Question: What is the name of the tenant mentioned in the document?
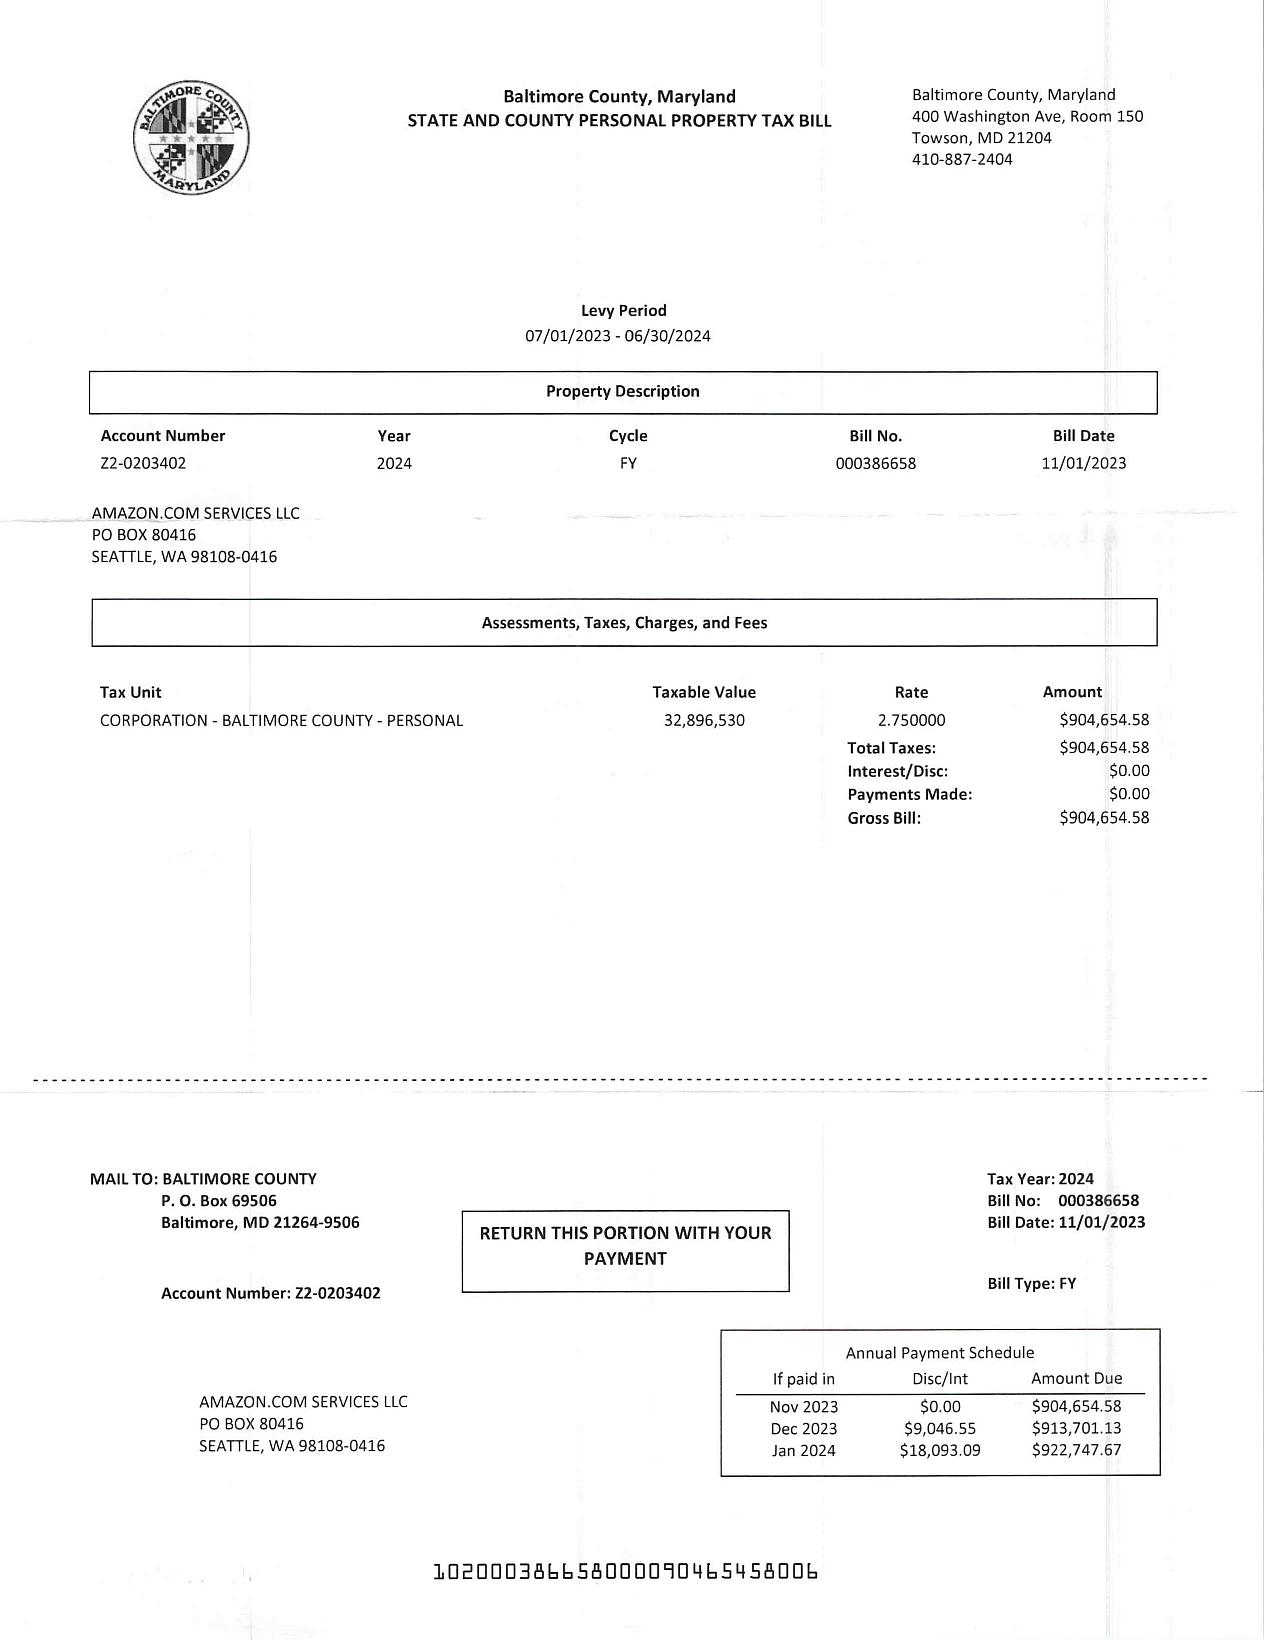
Answer: "AMAZON.COM SERVICES LLC"